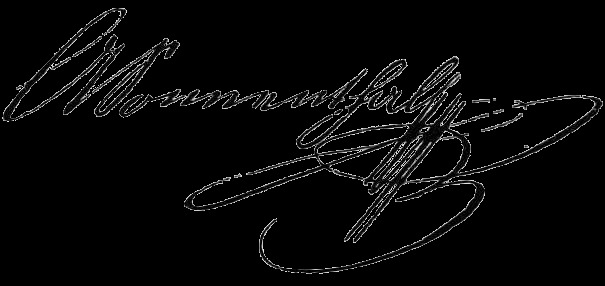
Signature of: adolf von sonnenthal